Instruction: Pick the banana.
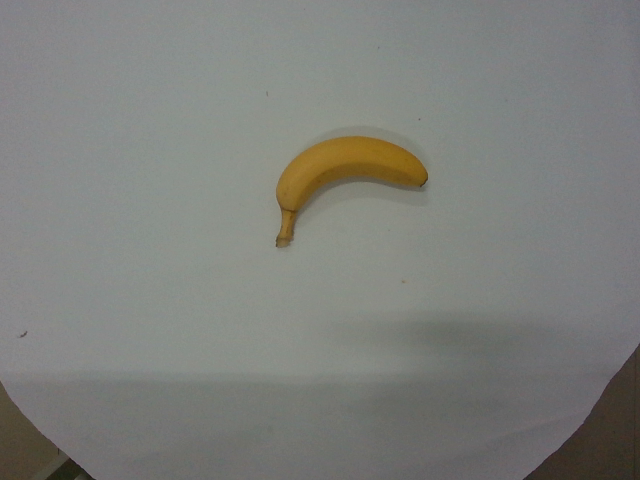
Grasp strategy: vertical